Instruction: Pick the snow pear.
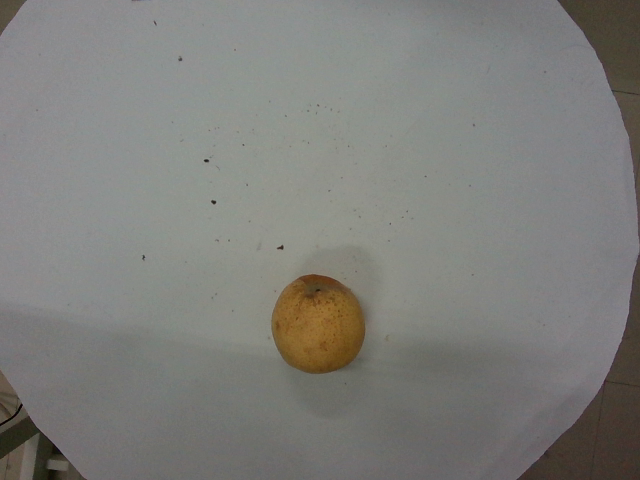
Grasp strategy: vertical